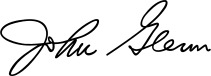
Signature of: john glenn